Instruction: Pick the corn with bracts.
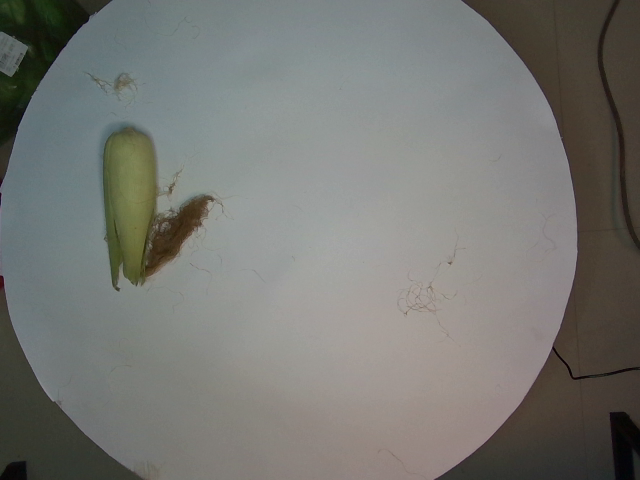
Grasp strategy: vertical